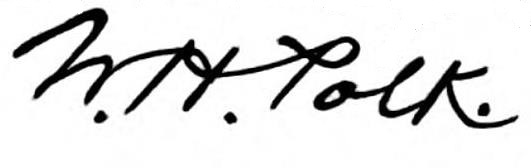
Signature of: william hawkins polk